Question: What is the appraised value of the property as recorded in the document?
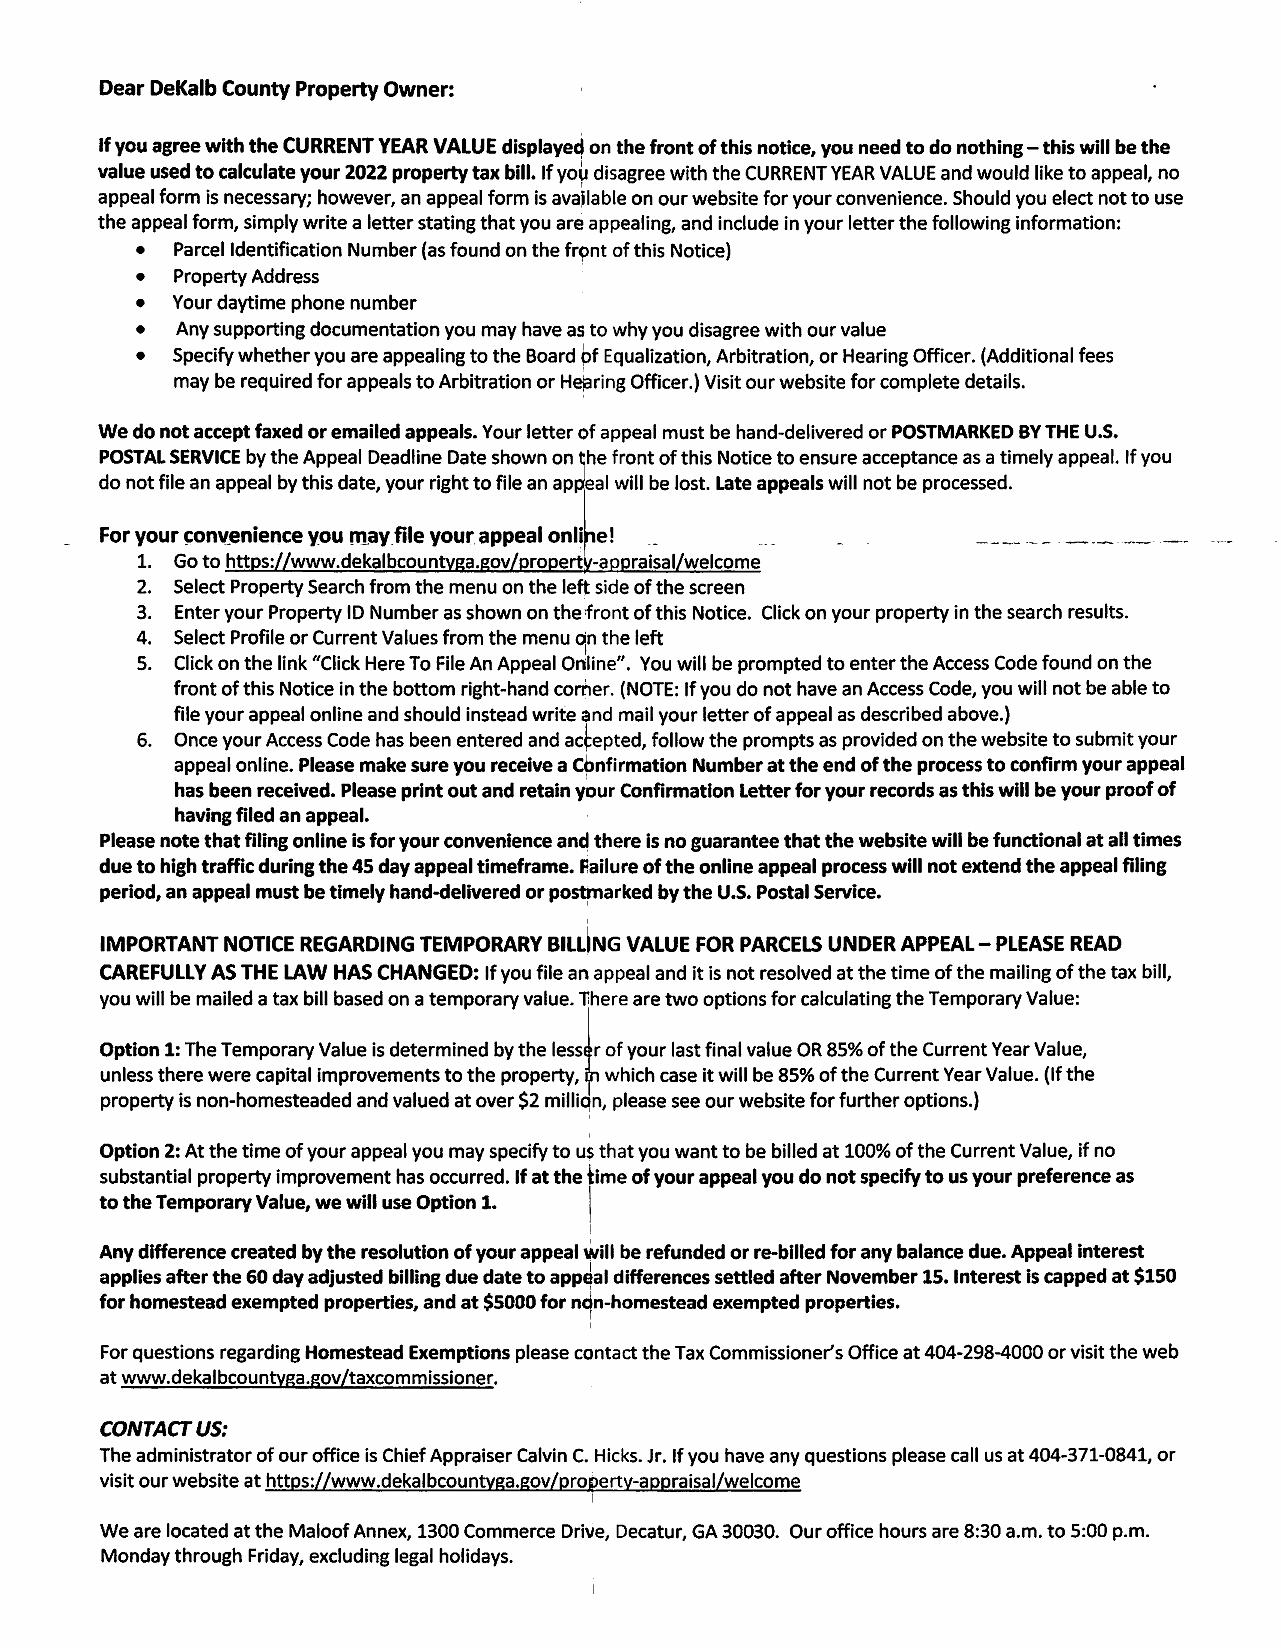
Answer: "CURRENT YEAR VALUE displayed on the front of this notice"